Question: What is the assessed value of the property as noted in the document?
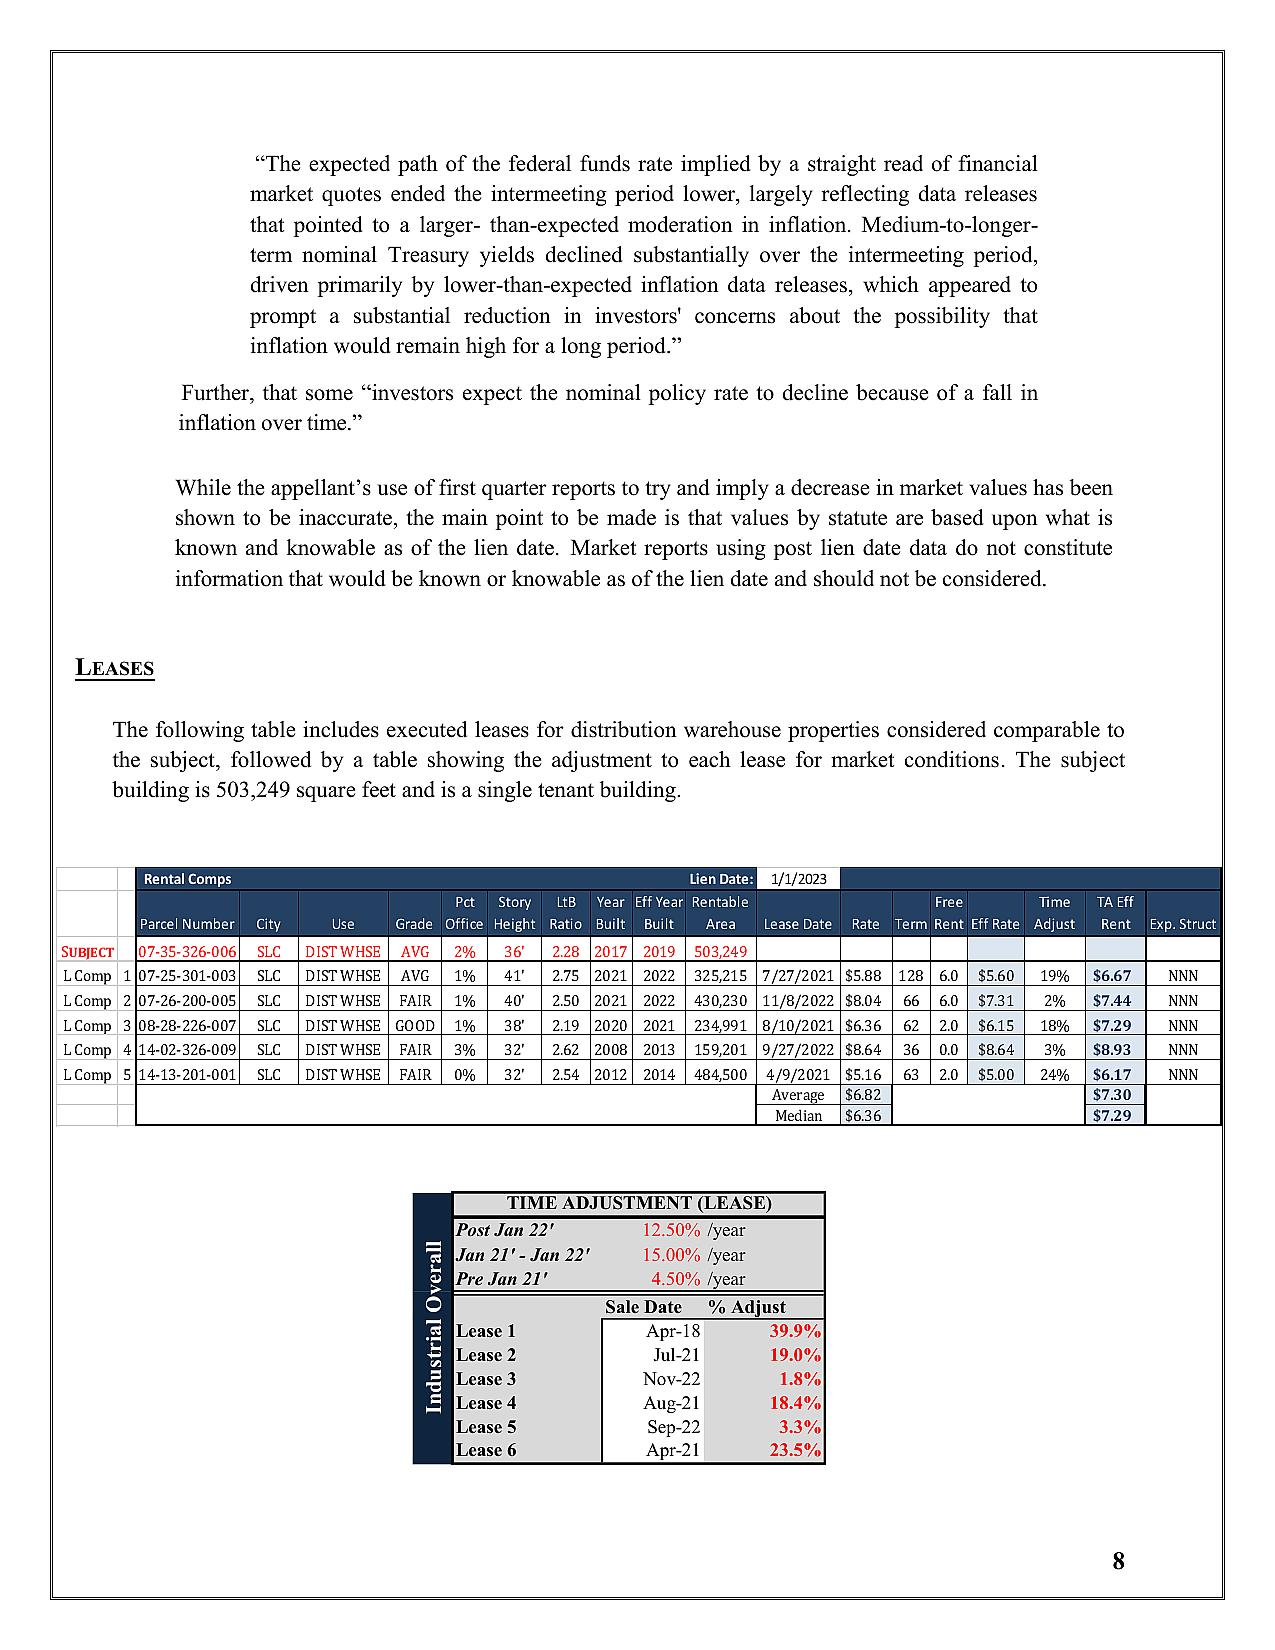
Answer: "503,249"